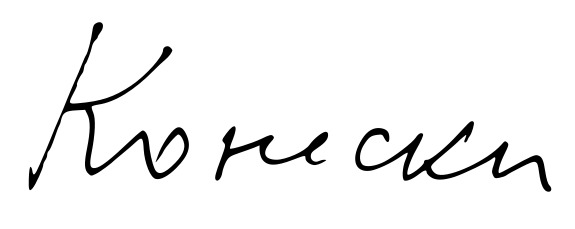
Signature of: blaže koneski